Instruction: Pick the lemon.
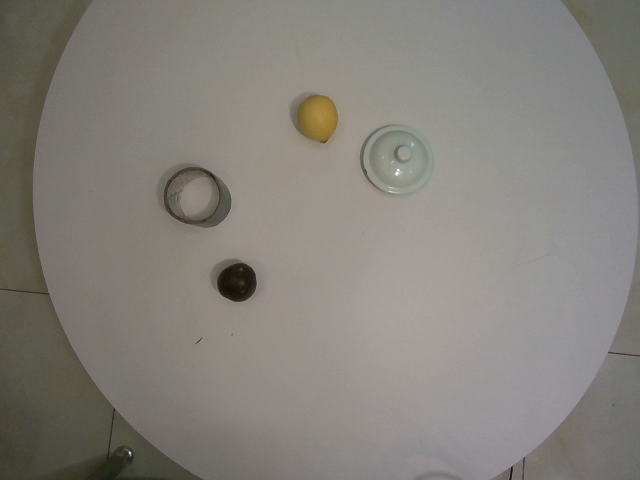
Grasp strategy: vertical